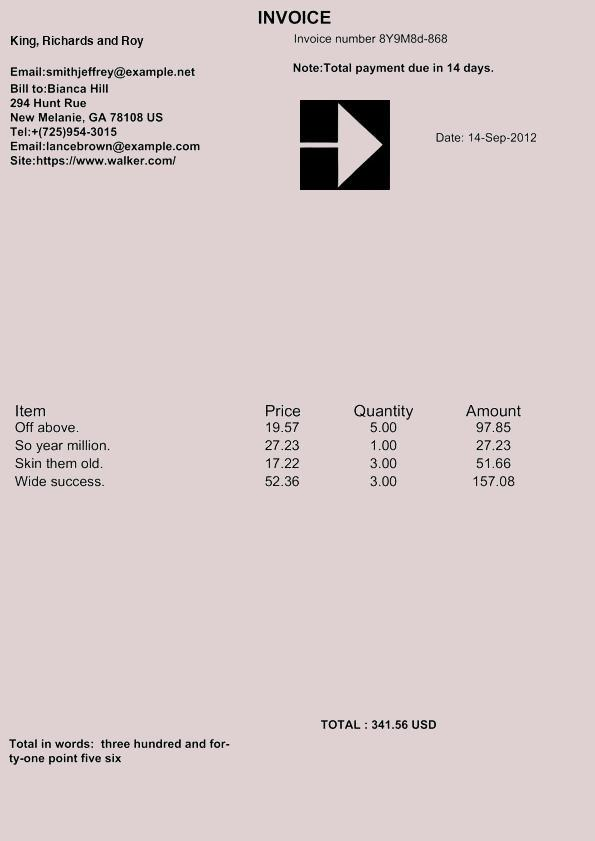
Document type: Invoice